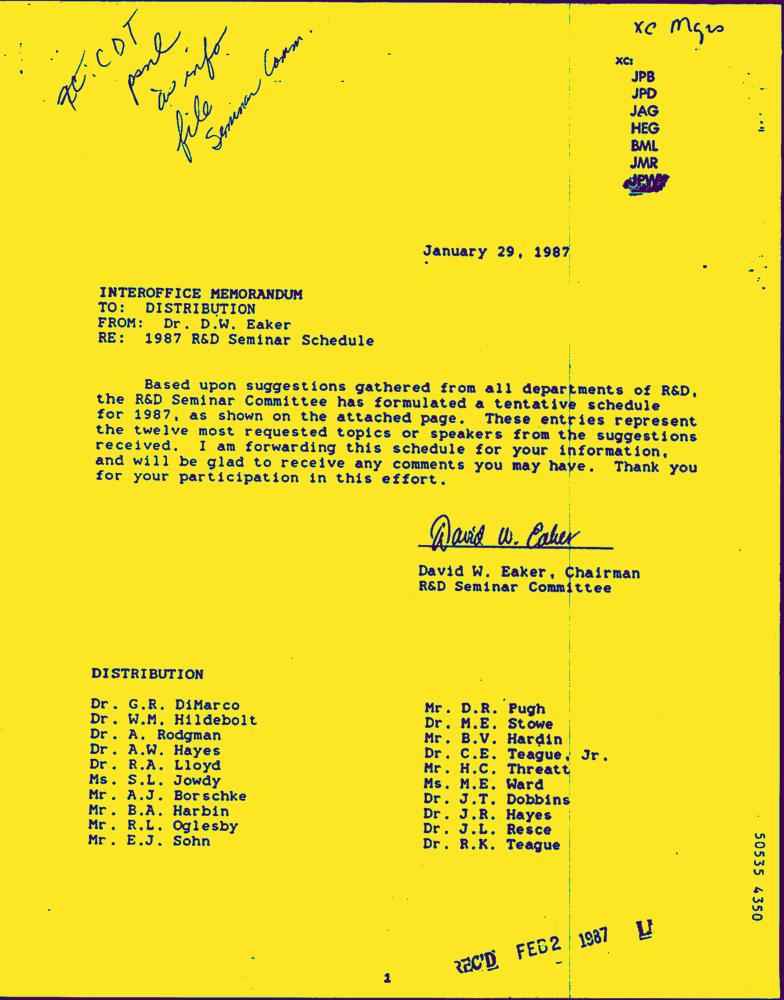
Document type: Letter-Doc